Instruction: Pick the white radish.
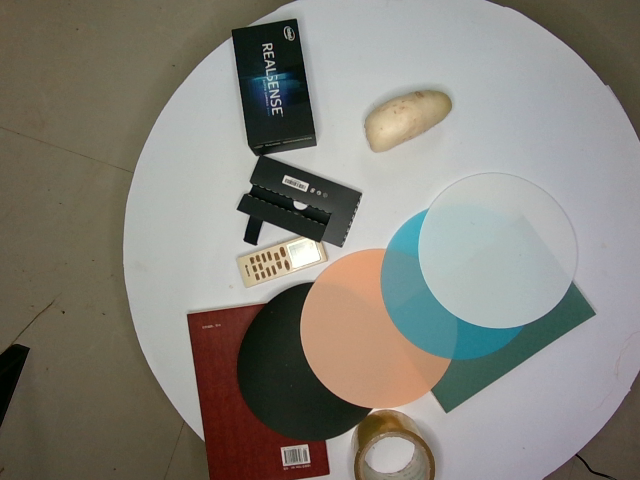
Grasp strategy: vertical